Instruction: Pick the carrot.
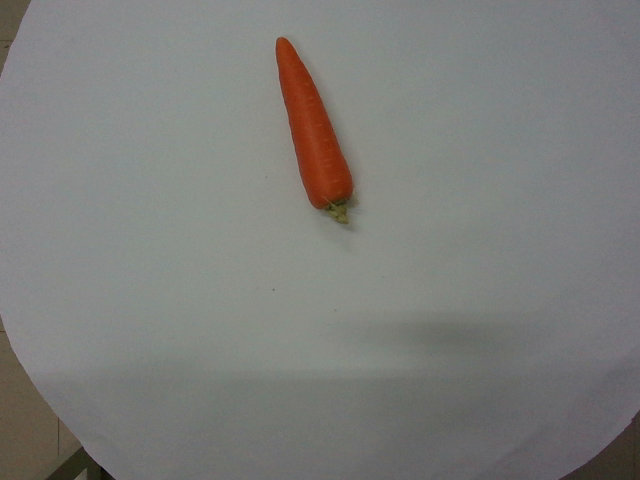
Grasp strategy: vertical